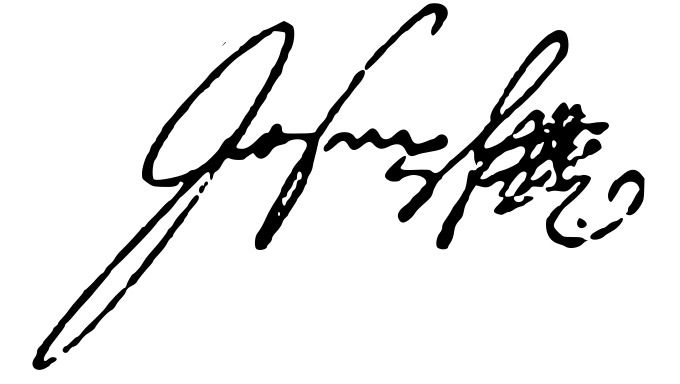
Signature of: joseph i holy roman emperor